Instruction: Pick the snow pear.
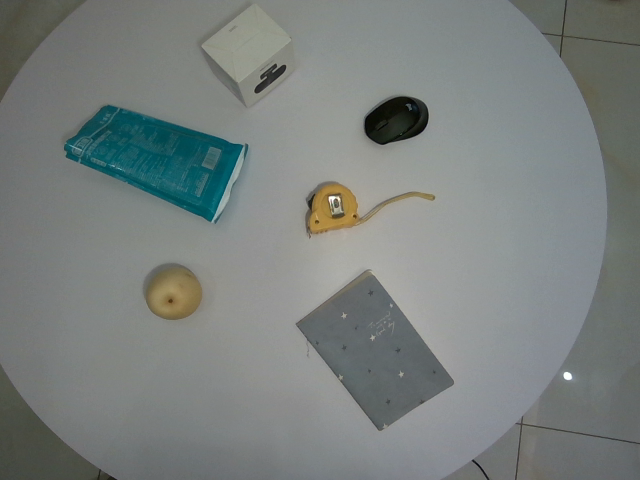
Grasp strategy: vertical